Question: What was observed in the imaging?
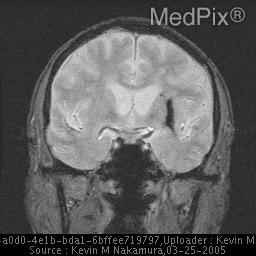
Answer: The imaging shows Hemorrhage of the putamen with local edema and mass effect. Follow-up coronal MPGR MRI image of the brain was obtained 3 months following his initial presentation. Low signal in the region of the prior hemorrhage is consistent with hemosiderin deposition. Note the decrease in mass effect at this time..